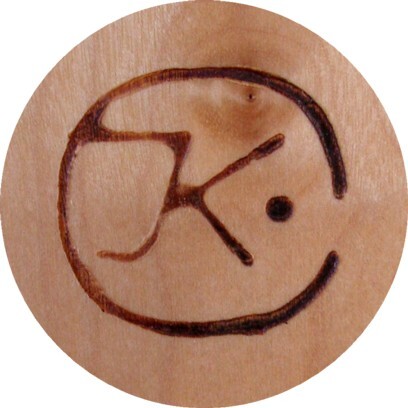
Signature of: john kandell